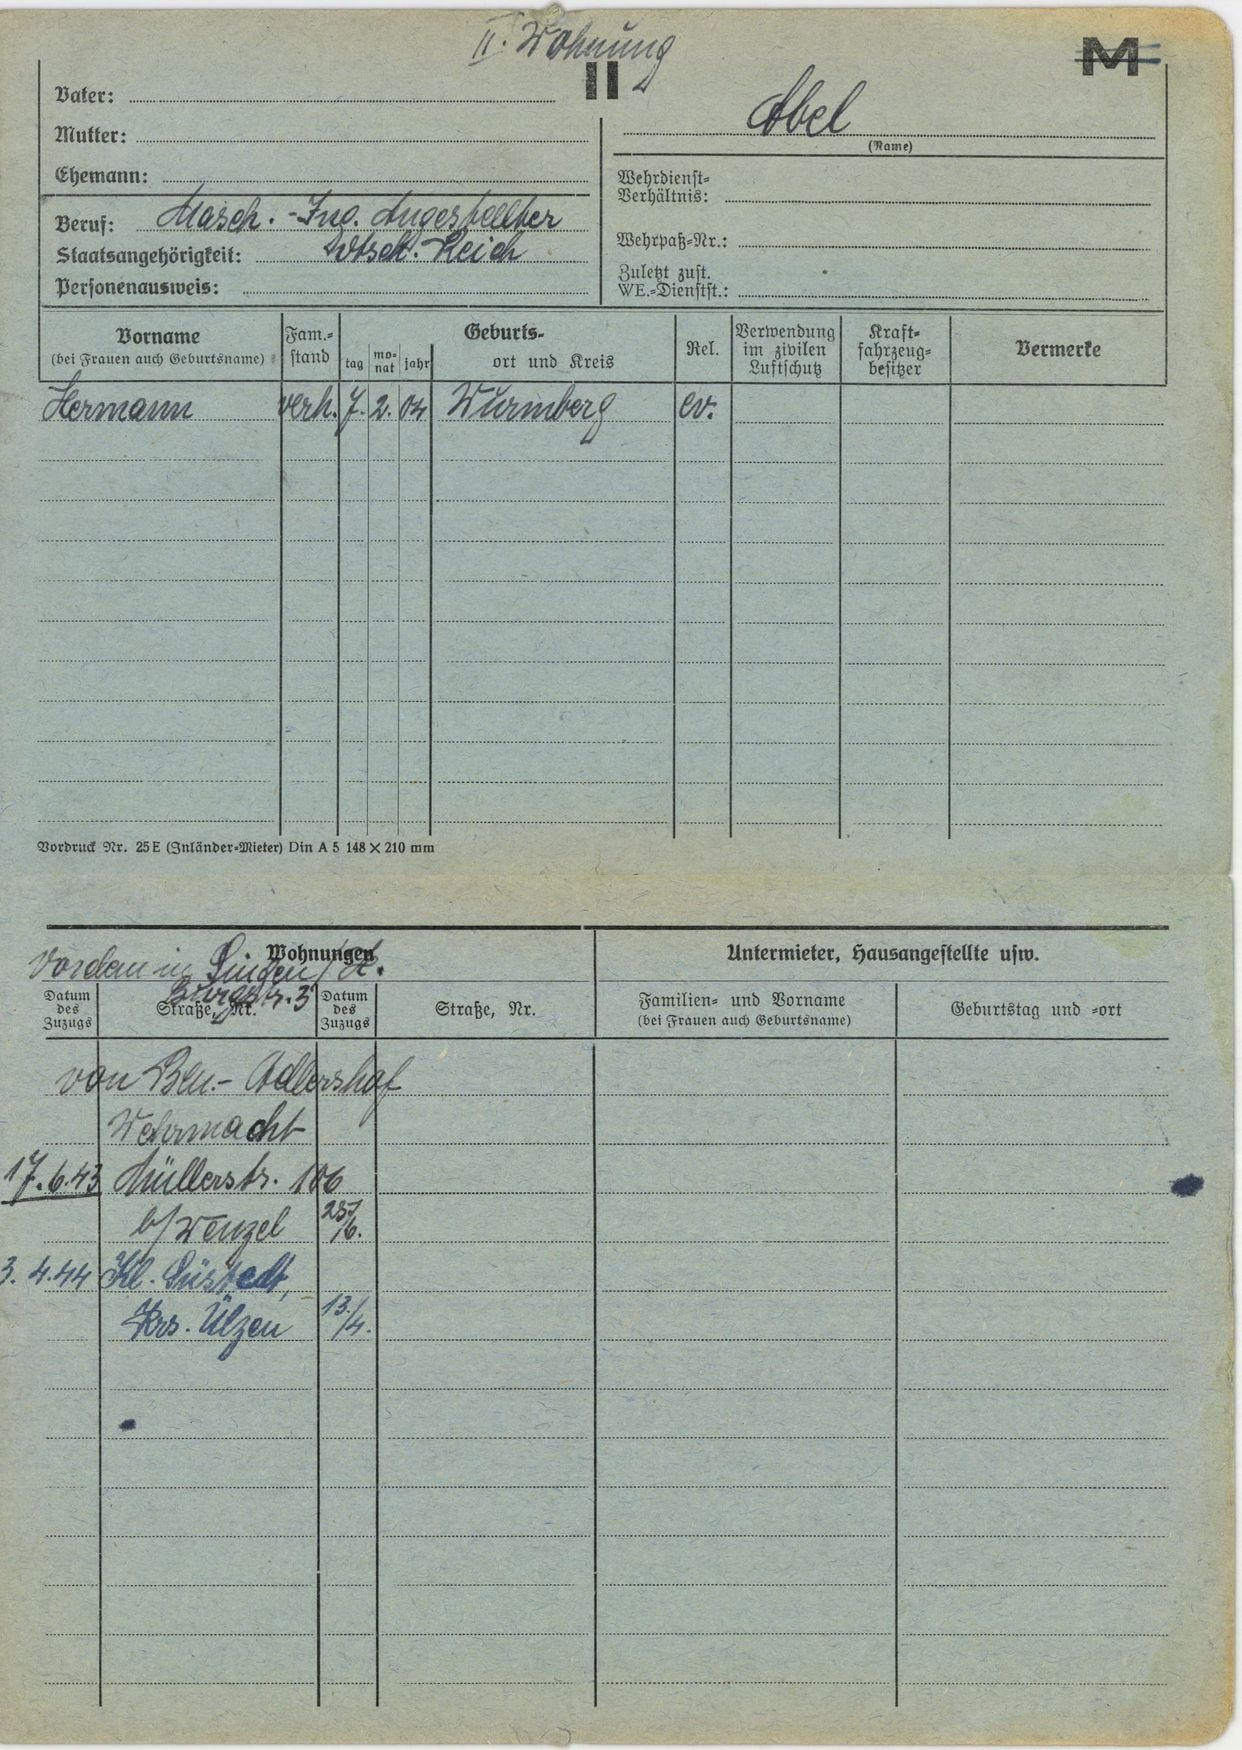
Abel